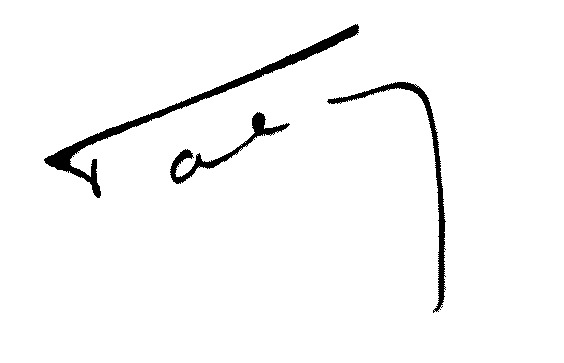
Signature of: alexandre valin